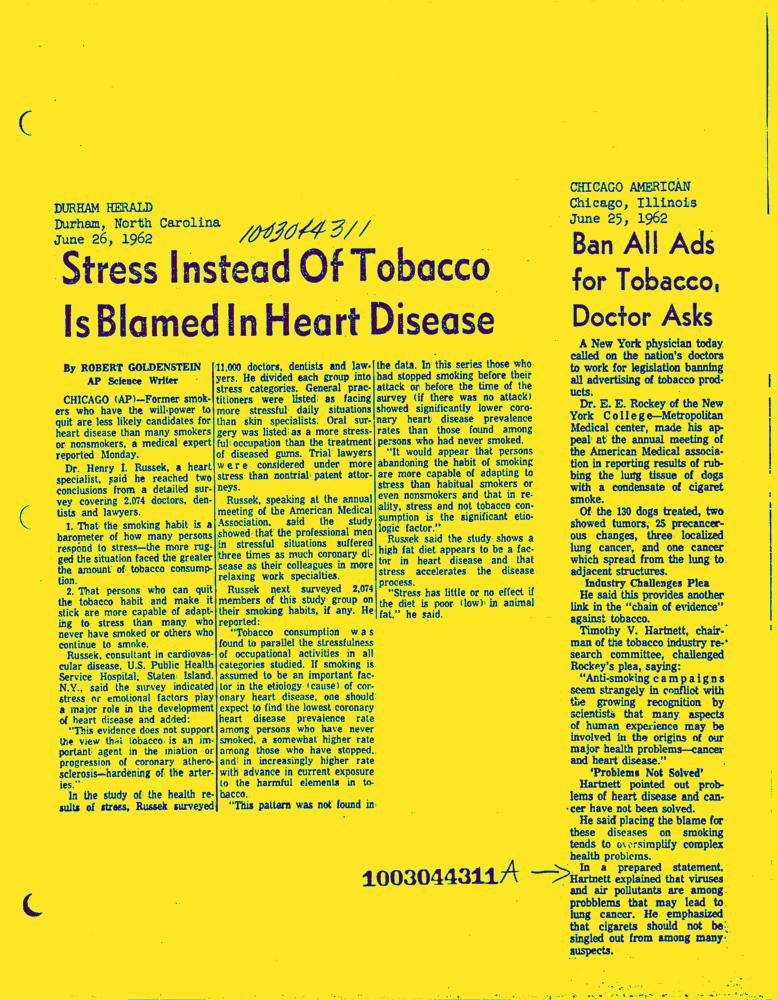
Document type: News-Article